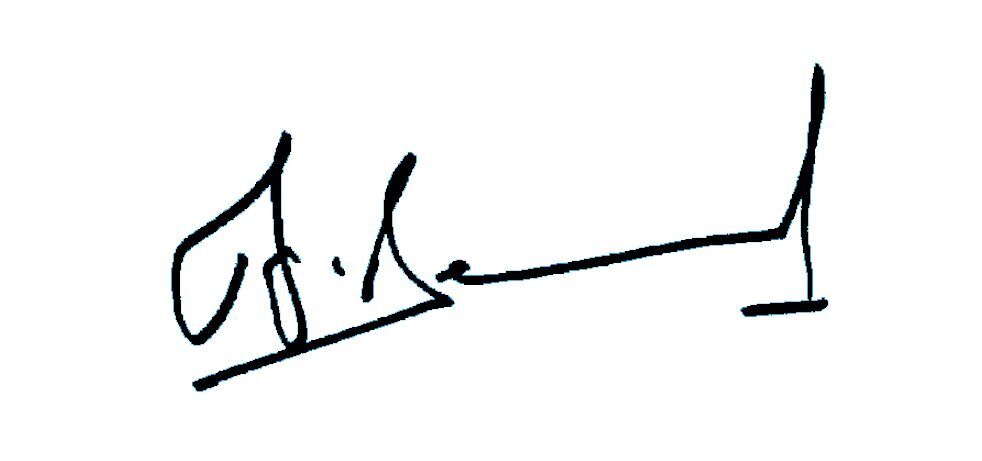
Signature of: frédérik bernard